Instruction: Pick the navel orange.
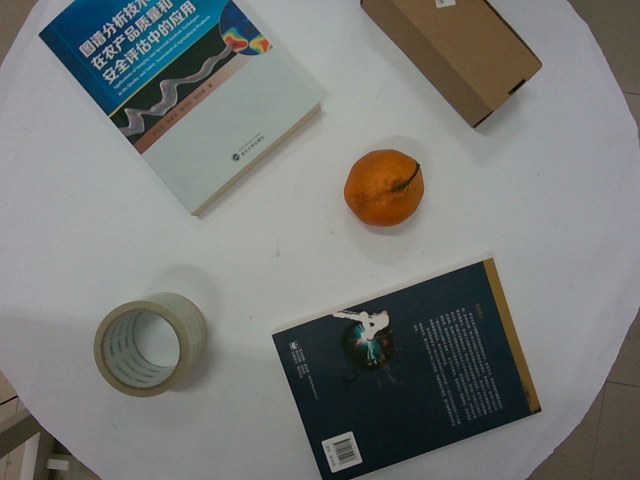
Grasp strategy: vertical